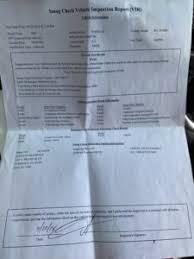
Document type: Invoice